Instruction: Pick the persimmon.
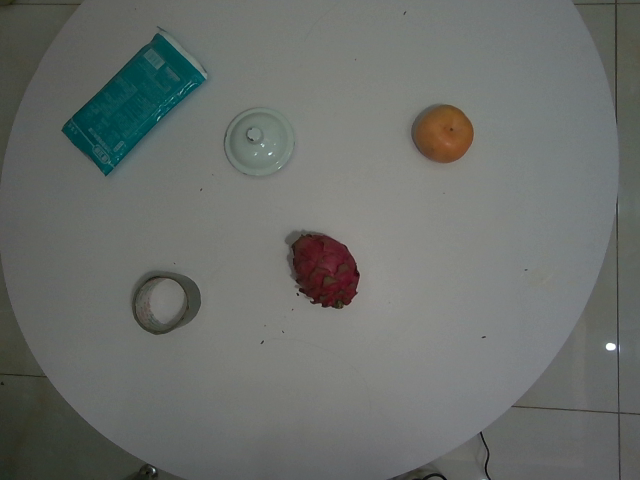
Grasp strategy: vertical